Question: Which state is mentioned in the document?
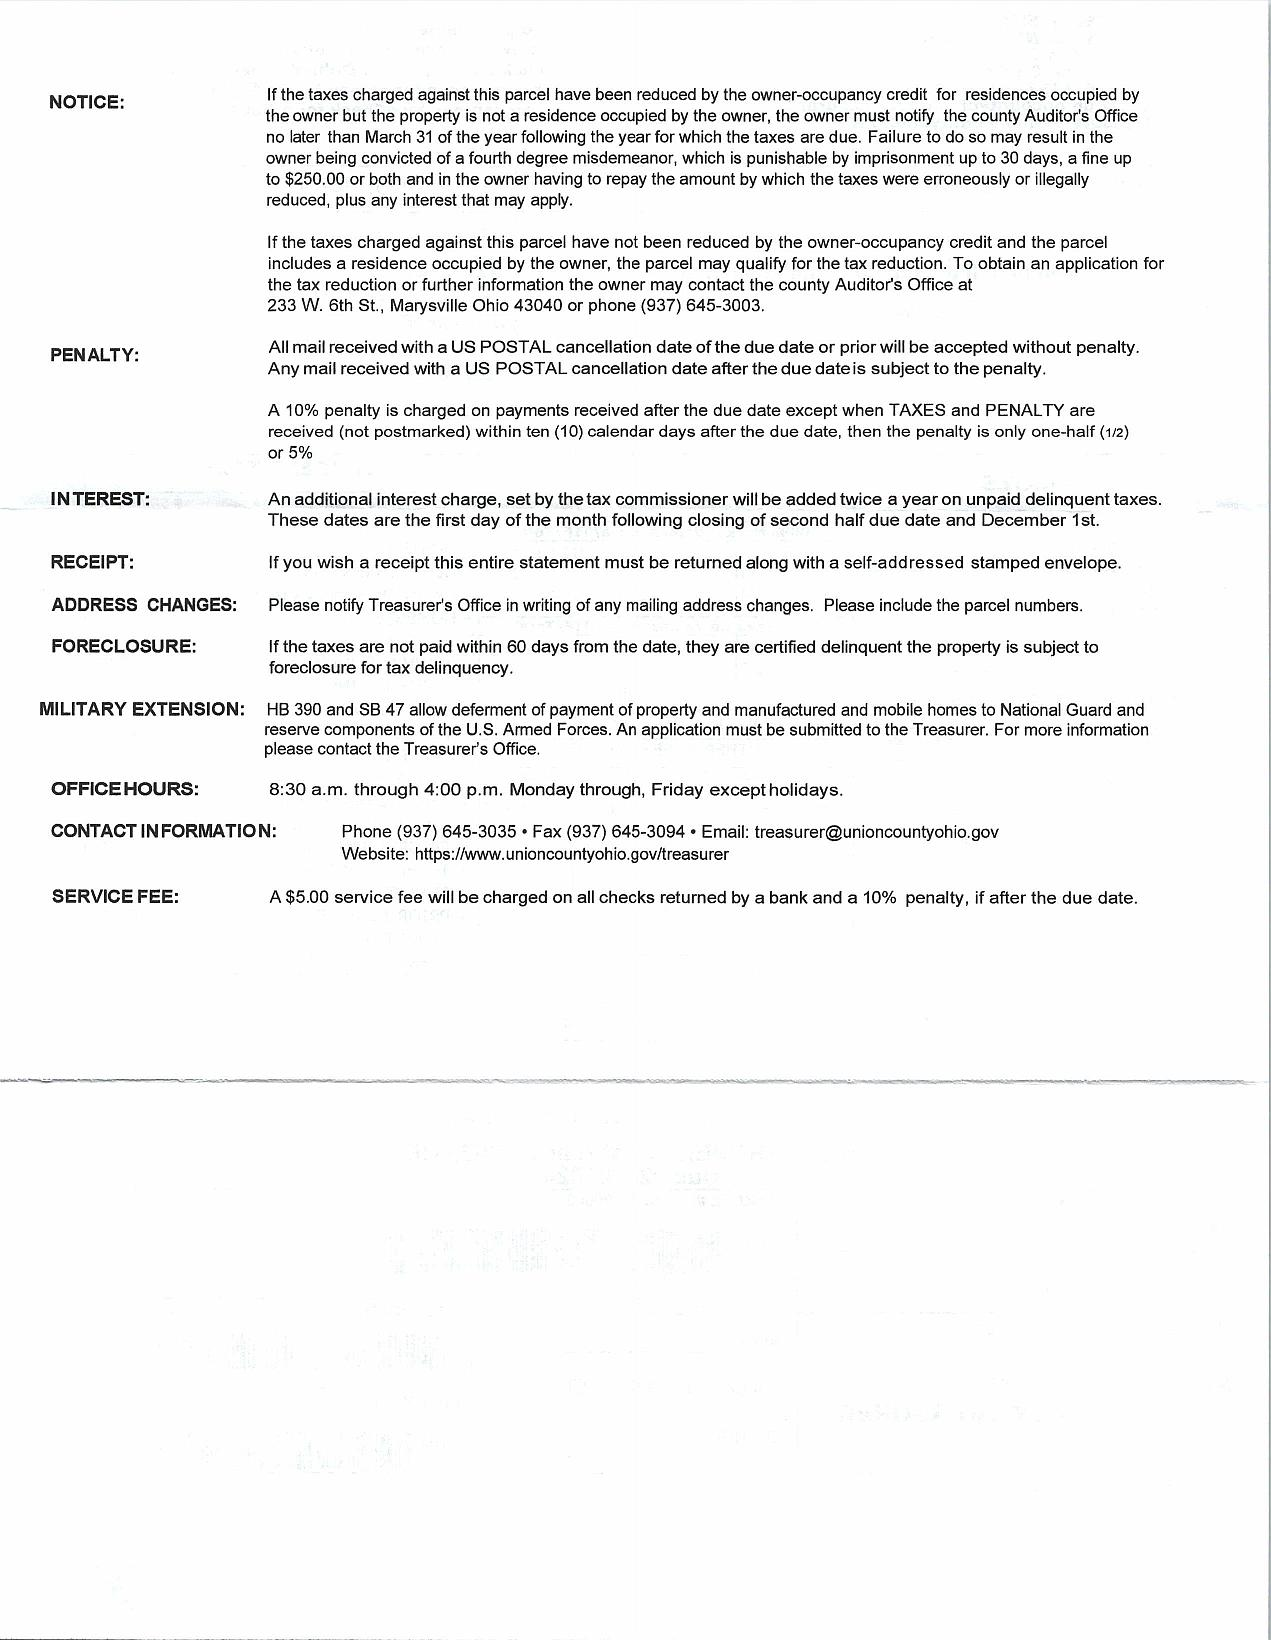
Answer: "Ohio"